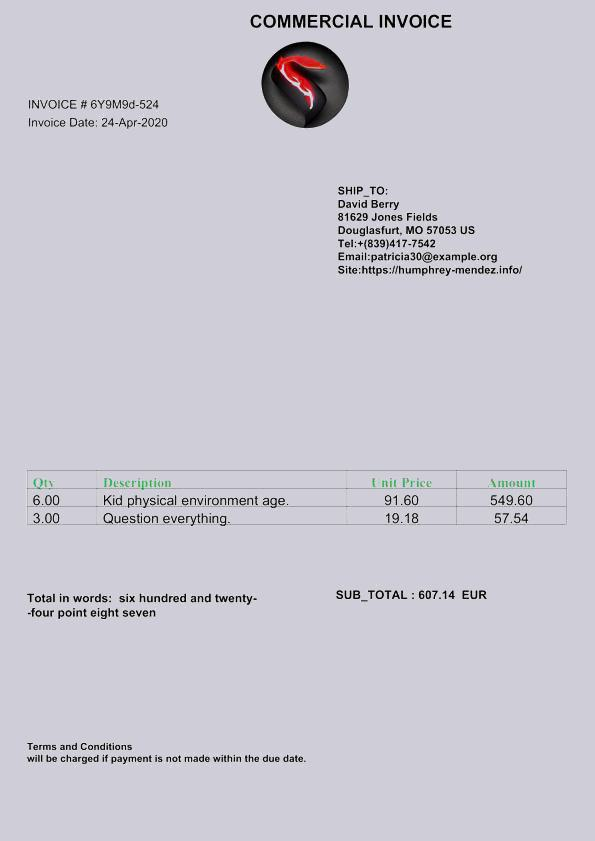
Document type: Invoice